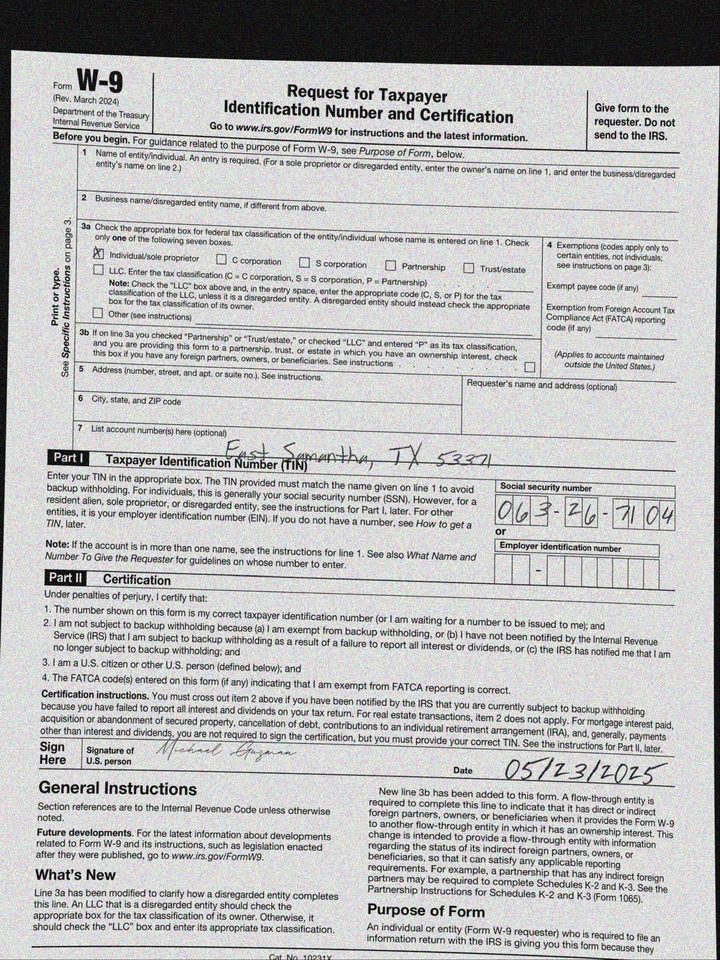
adr2: East Samantha, TX 53371
cbx: yes
ssn: 063267104
sdt: 05/23/2025